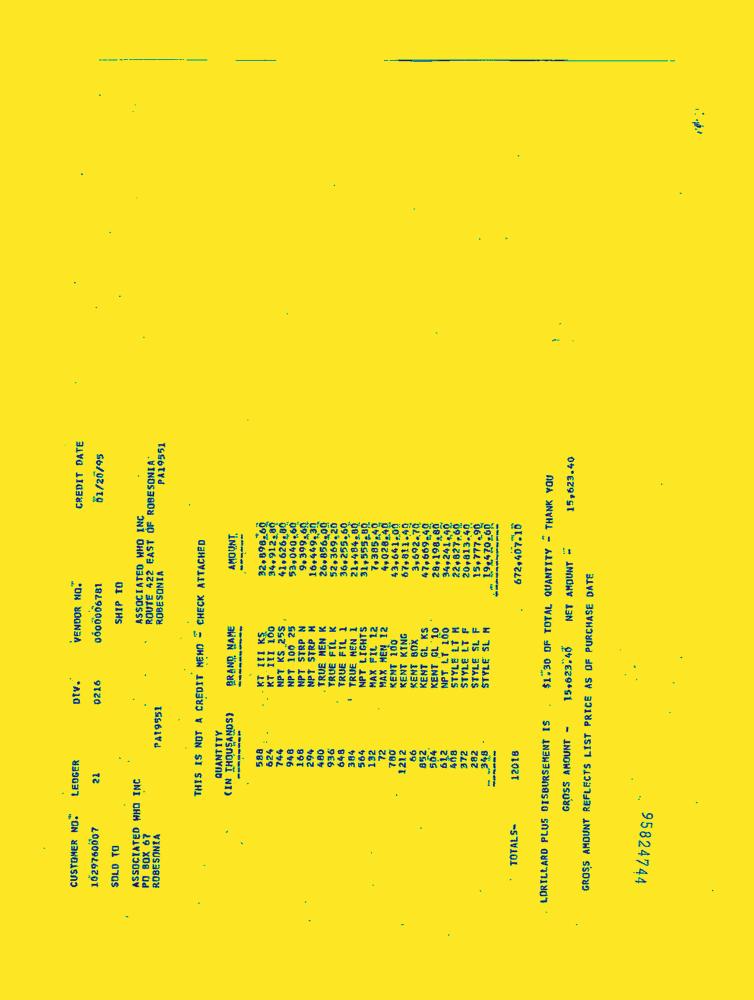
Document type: Invoice-Doc